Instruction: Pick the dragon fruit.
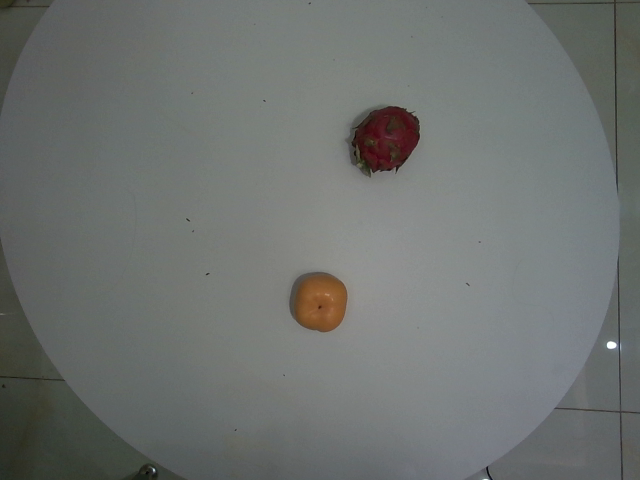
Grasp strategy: vertical